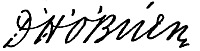
Signature of: donat o brien